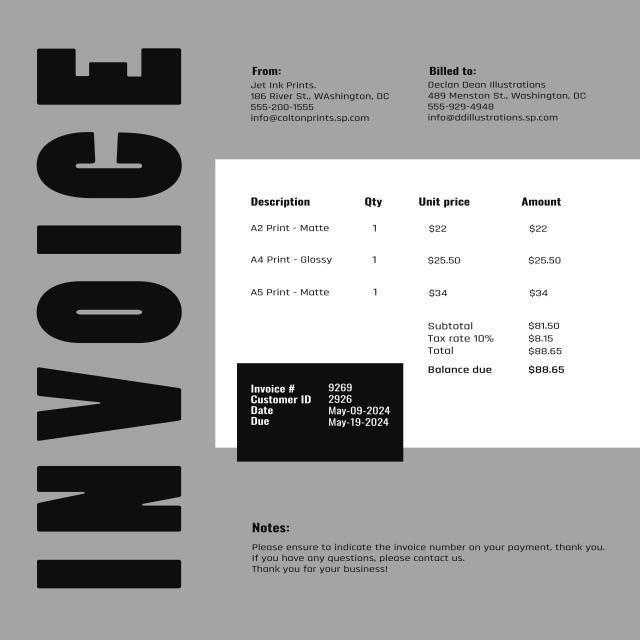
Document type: Invoice